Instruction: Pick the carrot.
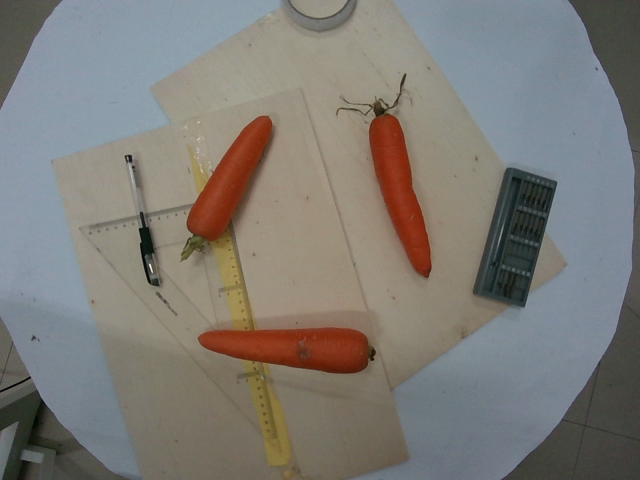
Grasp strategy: vertical